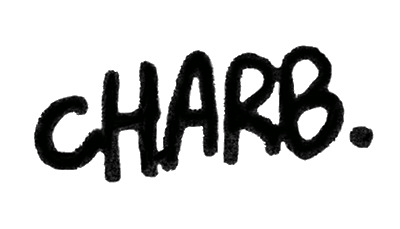
Signature of: charb